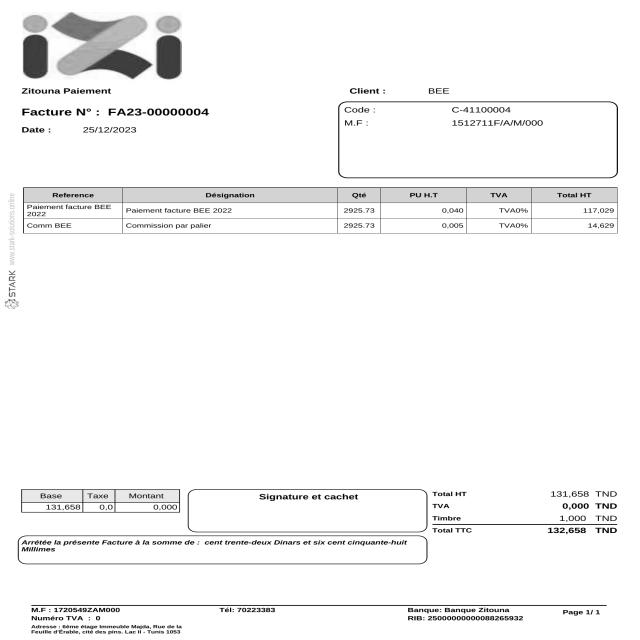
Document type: Invoice